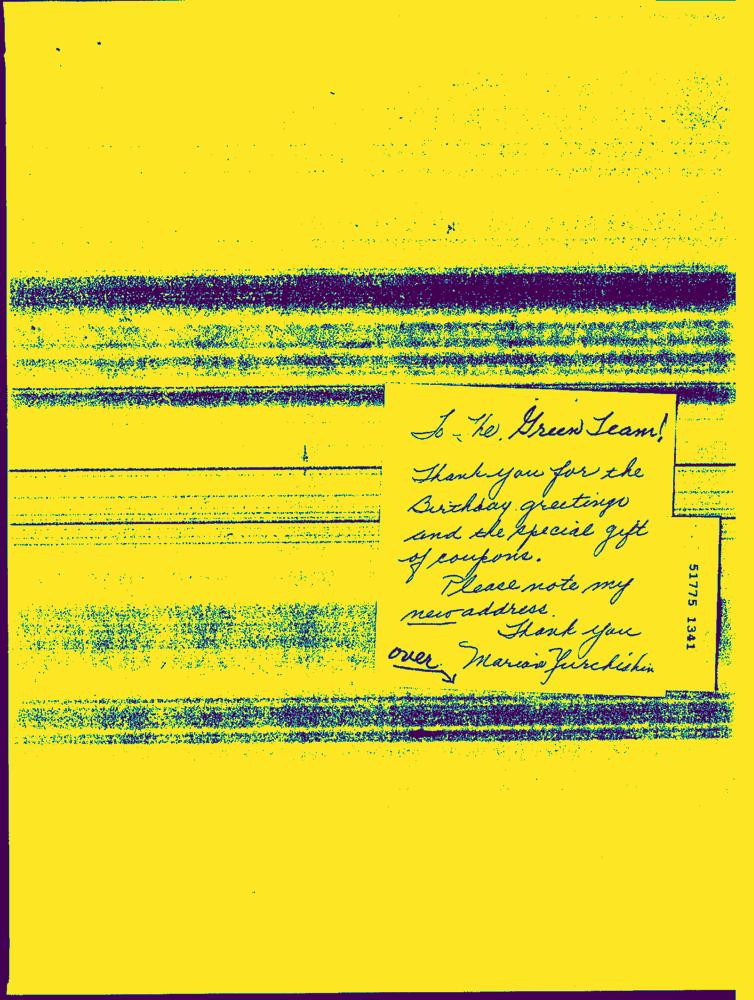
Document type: Hand-Written